Question: Explain the disease:
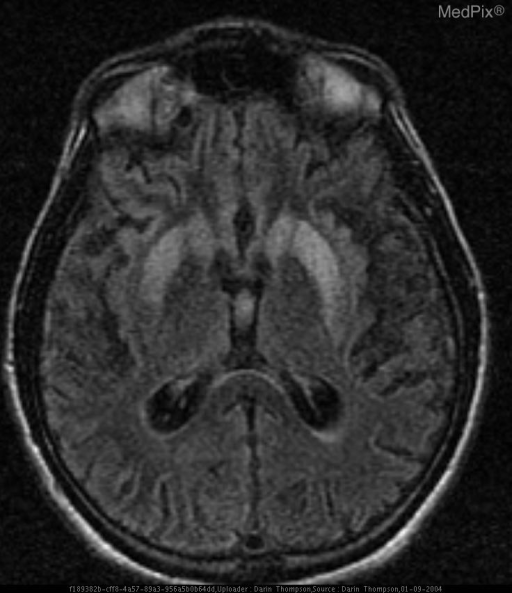
Answer: The disease is discussed as: Creutzfeldt-Jacob Disease and variant CJD are in a group of transmissible spongiform encephalopathies (TSEs), also known as prion diseases.  The hallmark of a TSE disease is misshapen protein molecules that clump together and accumulate in brain tissue. Misshapen prion proteins have the ability to change their shape and cause other proteins of the same type malform.
Other TSEs include Kuru, fatal familial insomnia, bovine spongiform encephalopathy in cattle ,scrapie in sheep and goats, and chronic wasting disease in deer and elk.

Creutzfeldt-Jakob disease (CJD) is a rare fatal dementing illness caused by a prion agent.  Antemortem diagnosis remains problematic because of variation in clinical presentation and lack of definitive clinical findings (classic triad of dementia, myoclonic jerks, and EEG abnormalities).

T2WI, FLAIR and Diffusion imaging may show abnormalities in the basal ganglia (caudate and putamen), thalamus and cerebral cortex. Up to 21% of sporatdic CJD may have a normal MRI. MR Spectroscopy may show nonspecific depression of N-acetylaspartate (NAA).

Diffusion imaging may show increased signal with ribbon-like signal abnormalities in cerebral cortex and/or diffuse  hyperintensities in basal ganglia, or even thalamus (particularly the pulvinar [posterior thalamus] in variant CJD.  Both increased and decreased ADC signal has been seen. Diffusion imaging is more sensitive than T2/FLAIR with abnormalities reported as early as 1 month after onset of symptoms. Abnormal DW imaging changes may be present in patients with CJD who have normal EEGs and normal CSF studies. The reason for the increased T2 and diffusion abnormalities are not well understood and it is unclear wheather these findings are specific for CJD or of the prion diseases in general.